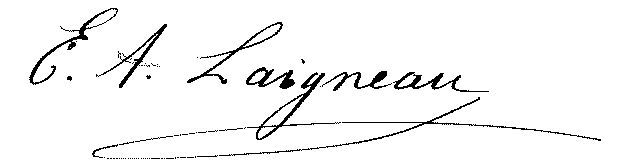
Signature of: edouard alexandre laigneau